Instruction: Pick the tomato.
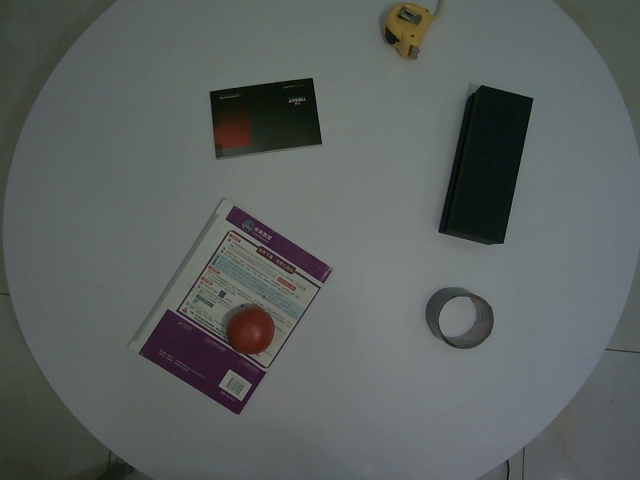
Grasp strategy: vertical